Question: Describe the condition in detail:
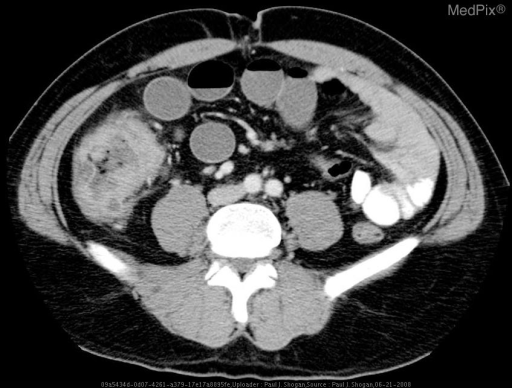
Answer: The disease is discussed as: Hereditary nonpolyposis colon cancer (HNPCC) is also known as Lynch syndrome, of which, there are two types.  Lynch I has no history of associated cancers.  Lynch II often presents with other cancers most commonly of ovarian or uterine origin. Both types are predisposed to a higher frequency of proximal colonic tumors with advanced pathology compared to typical colon cancer.

HNPCC typically presents during the fourth and fifth decades and characterized by adenomas that progress much more rapidly to carcinoma than typical.  These are not as numerous as those in Familial adenomatous polyposis (FAP).  It also has a more heterogenous genetic basis than FAP, with most cases linked to chromosomes 2,3, and 7.  As such, the diagnosis is often based upon familial history of early colorectal cancer presentations (prior to 50 years of age).

Genetic testing is often difficult secondary to multiple site mutations and is positive in approximately 80% of affected individuals.  However, agressive surveillance of all first degree relatives of individuals clinically suspected to have the syndrome is warranted.

Screening should begin at age 20 to 25 consist of colonoscopy every other year.  Alternatively, genetically positive individuals should be considered for prophylactic colectomy.  Affected females should consider early childbearing followed by prophylactic total abdominal hyterectomy and bilateral oophorectomy.

Imaging characteristics are those of the respective cancers.  In the case of colon cancer, it often presents as an intraluminal filling defect with bowel wall thickening and adjacent inflammation (fat stranding).  It is often focal and is frequently accompanied by adjacent lymphadenopathy.  It can be difficult to differentiate this entity from diverticulitis which can also present with similar findings.  However, the wall thickening and pericolonic inflammation are more likely to be focal in colon cancer, whereas it more likely to involve larger segments in diverticulitis (greater than 10 CM).  Also, diverticulitis is much less likely to have associated lymphadenopathy and intaluminal mass.